Retrieve the amount in words, amount in figures, name of the payee, date on the cheque, and the bank name from the image.
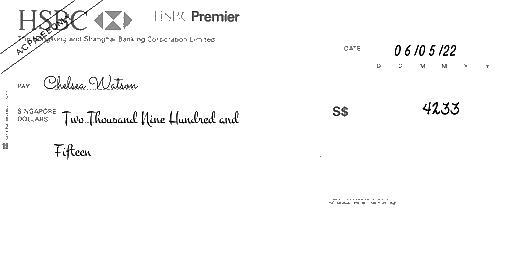
amt_in_words: Two Thousand Nine Hundred and Fifteen
amt_in_figures: 4233
payee_name: Chelsea Watson
bank_name: HSBC
cheque_date: 06/05/22